Question: What might the diagnosis be?
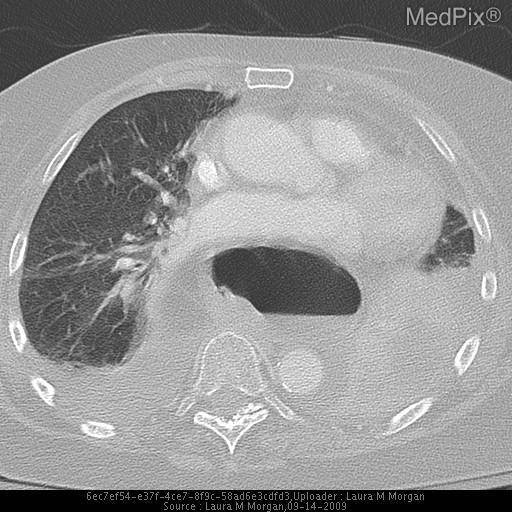
Answer: The possible diagnosis includes DDx for atelectasis:
asbestosis
pneumonia
pulmonary embolism
respiratory failure
carcinoma
blunt chest trauma
diaphragmatic paralysis

DDx hiatal hernia
mass lesion in central chest
congenital diaphragmatic hernia.